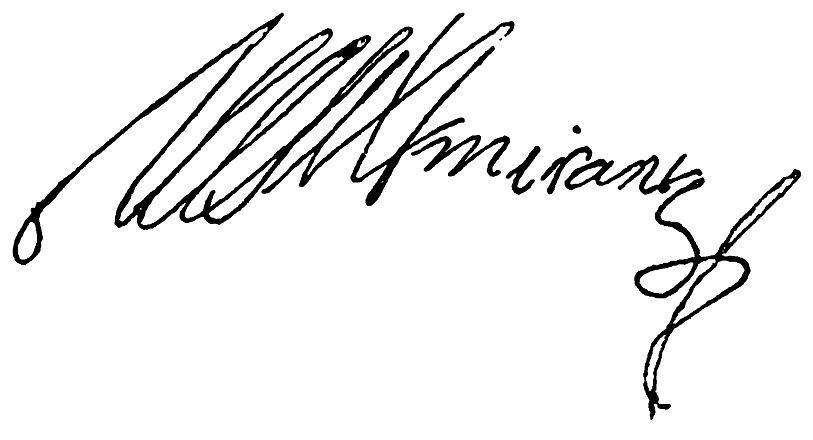
Signature of: juan tomás enríquez de cabrera